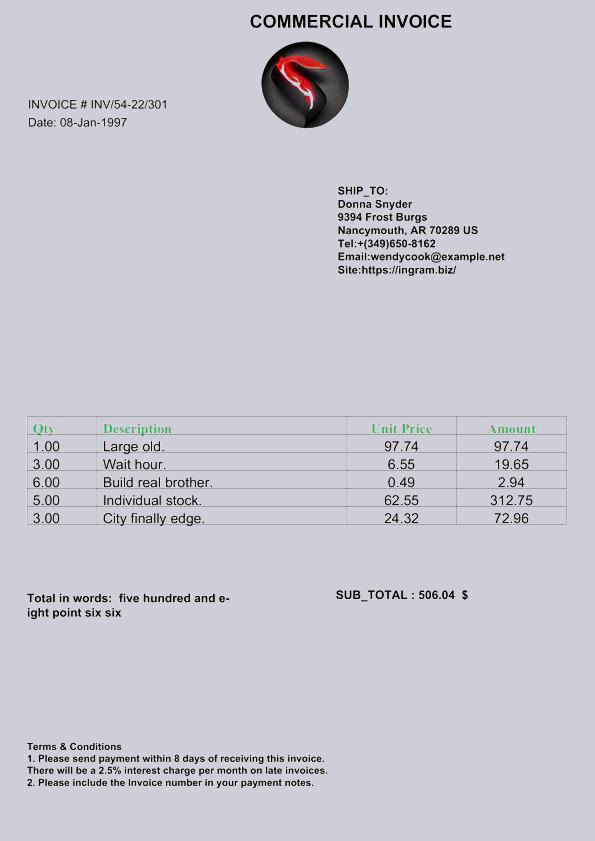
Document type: Invoice